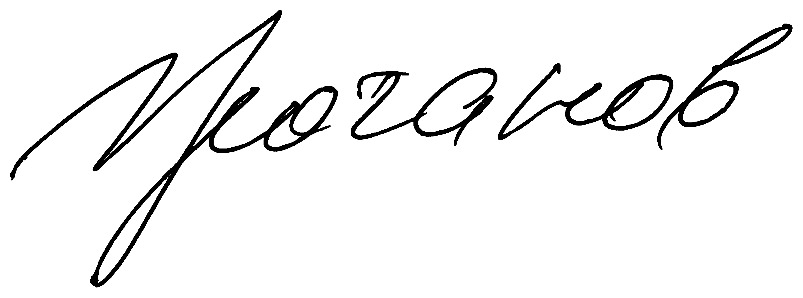
Signature of: gennady zyuganov